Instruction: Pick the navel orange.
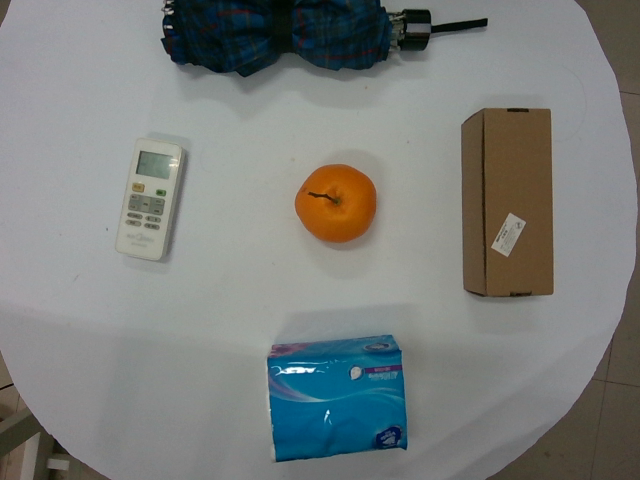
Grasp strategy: vertical